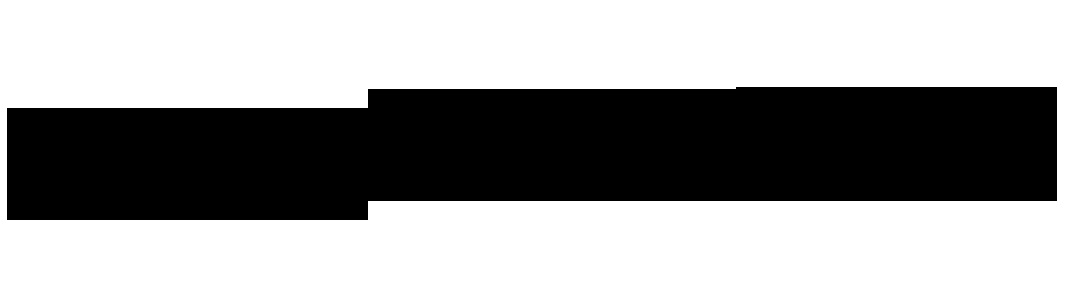
Signature of: abdurachman sarbini